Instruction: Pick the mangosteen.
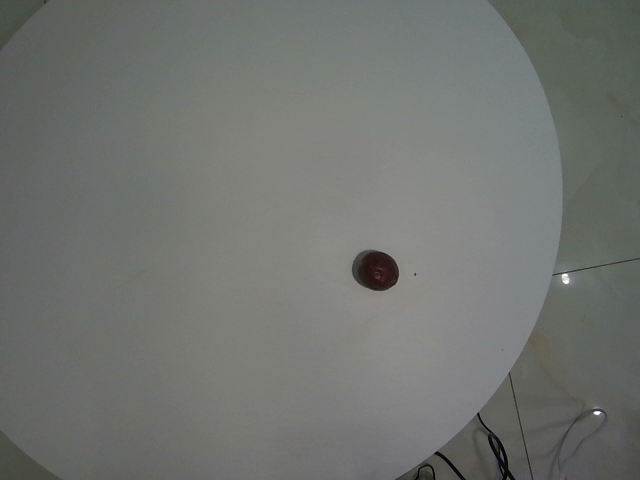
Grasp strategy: vertical